Question: What is the filing due date as per the document?
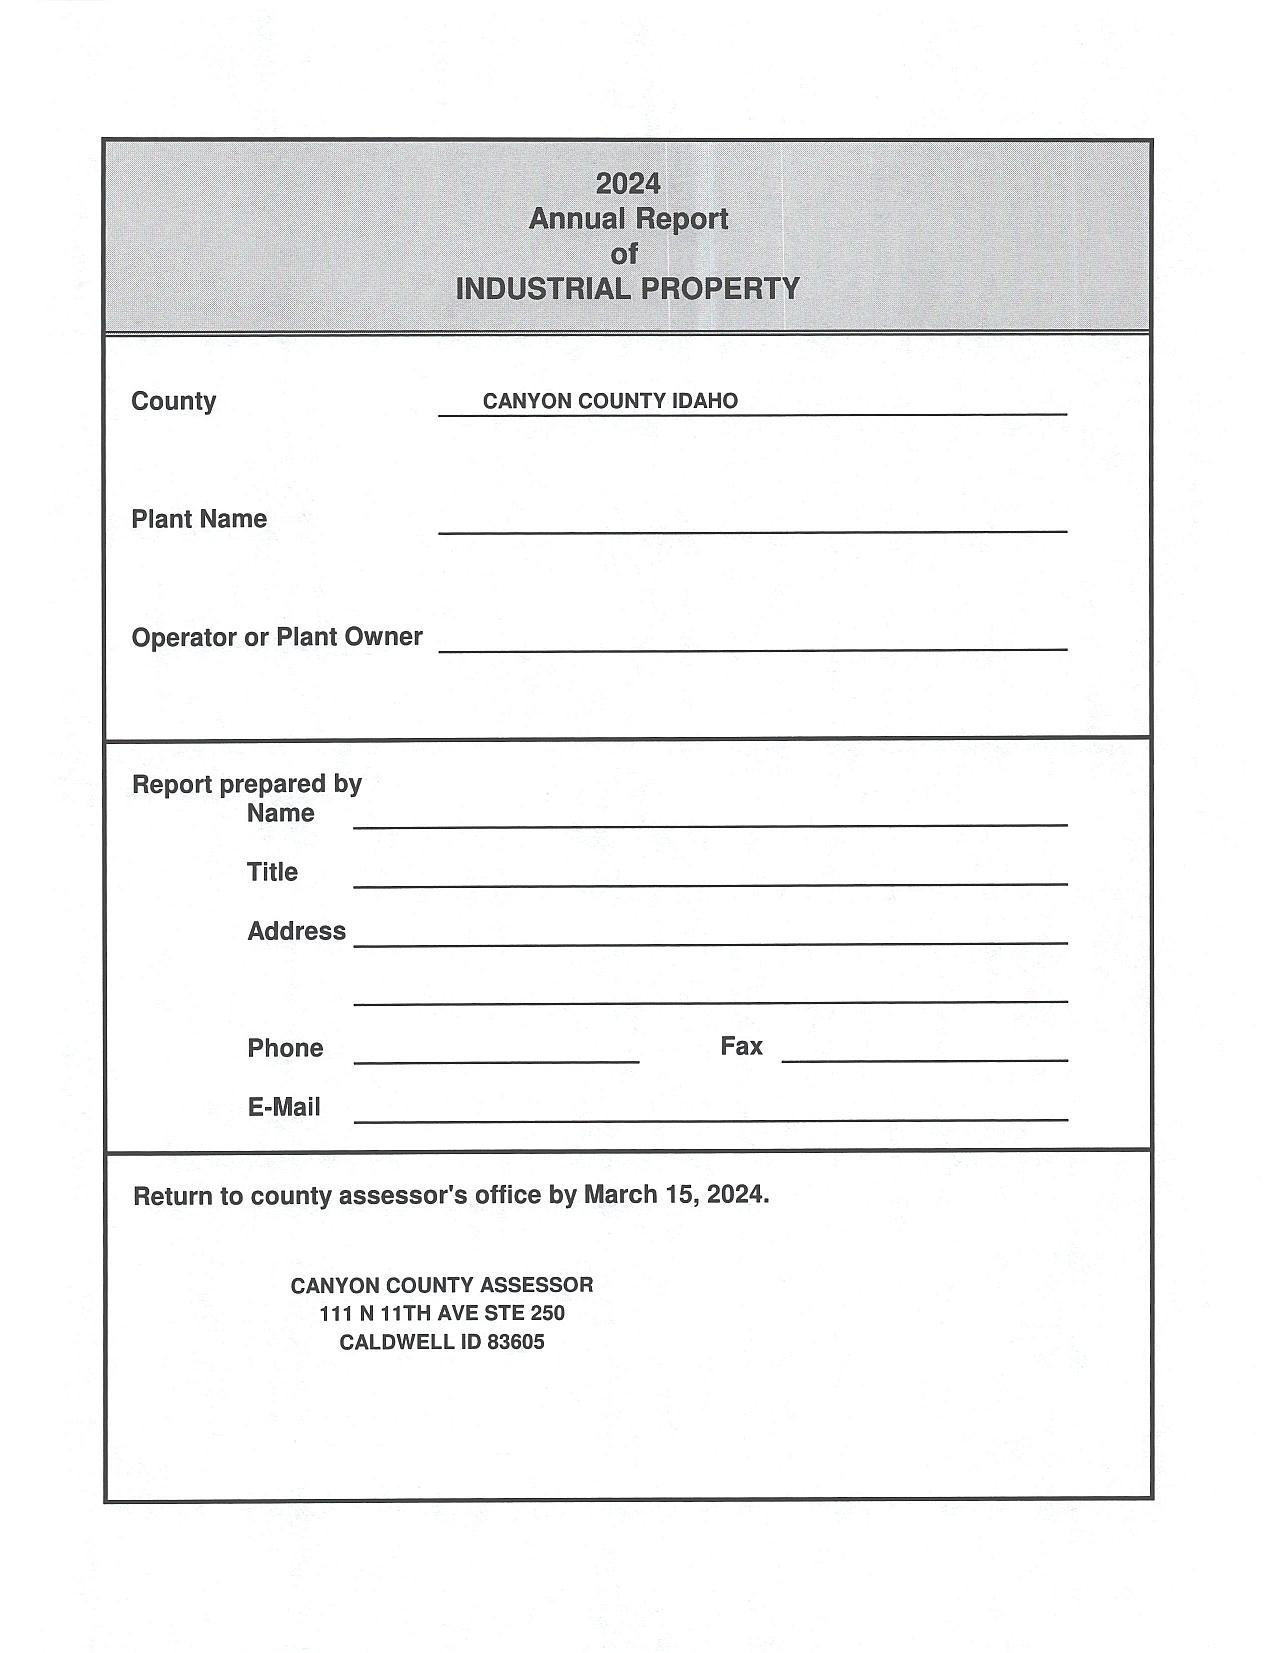
Answer: "15-Mar-24"